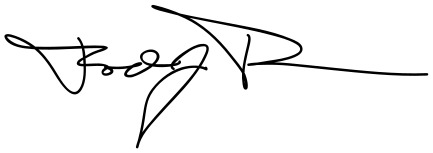
Signature of: rod j rosenstein